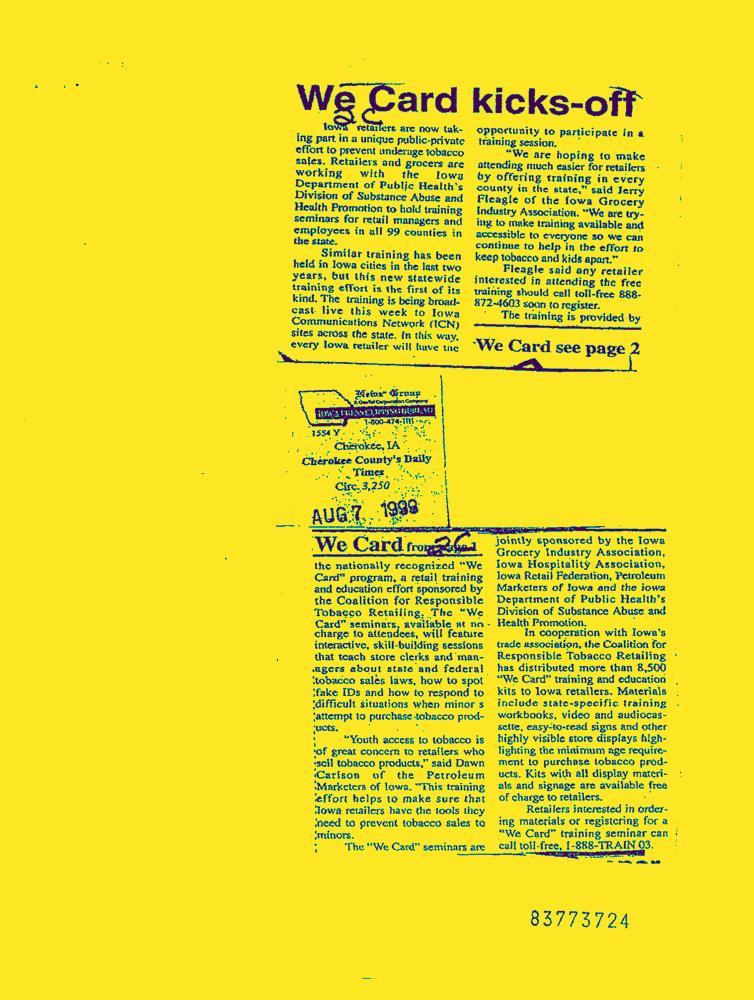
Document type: News-Article